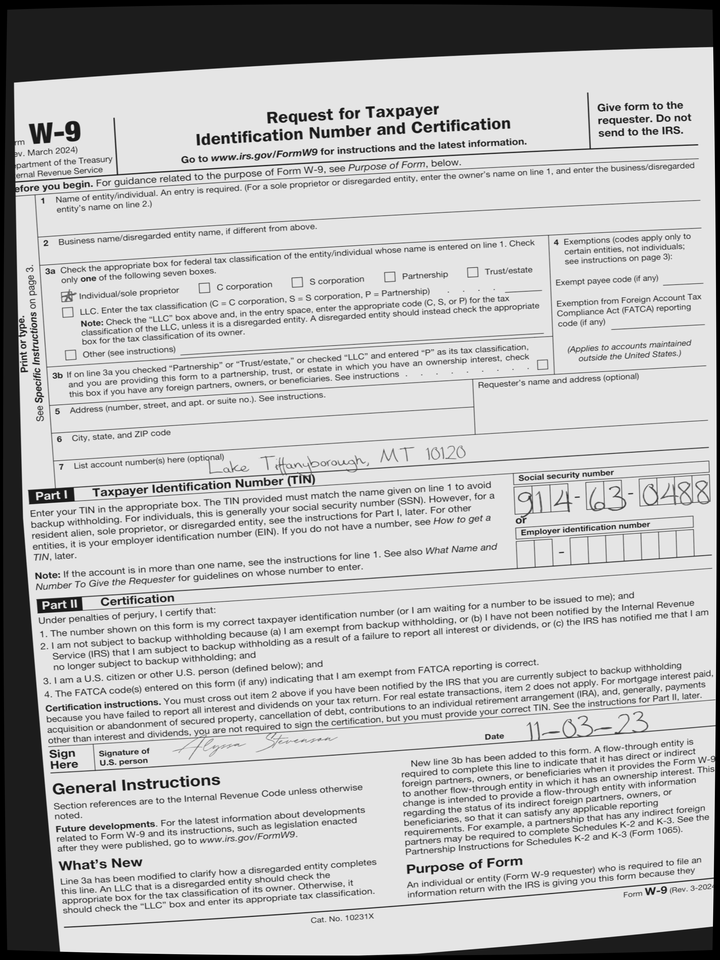
adr2: Lake Tiffanyborough, MT 10120
cbx: yes
ssn: 914630488
sdt: 11-03-23